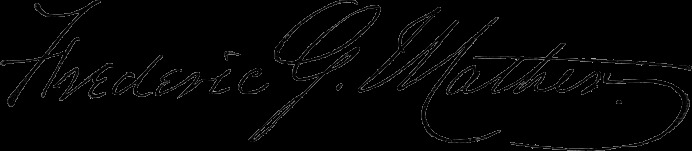
Signature of: frederic gregory mather